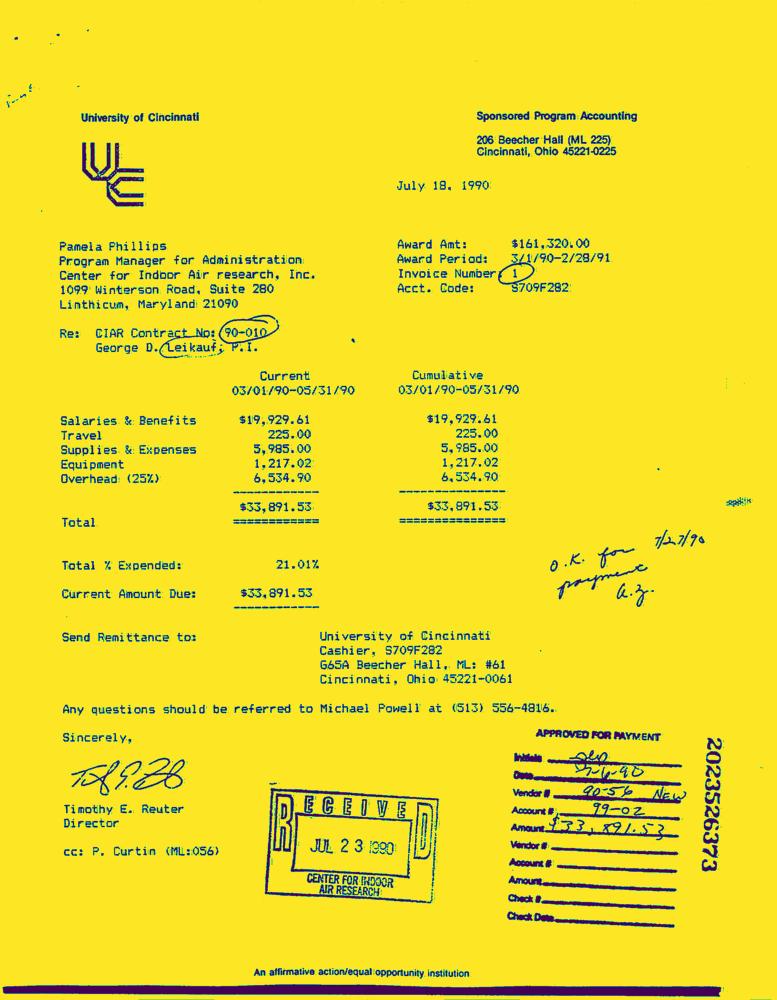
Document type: Invoice-Doc